Question: Talk about the condition:
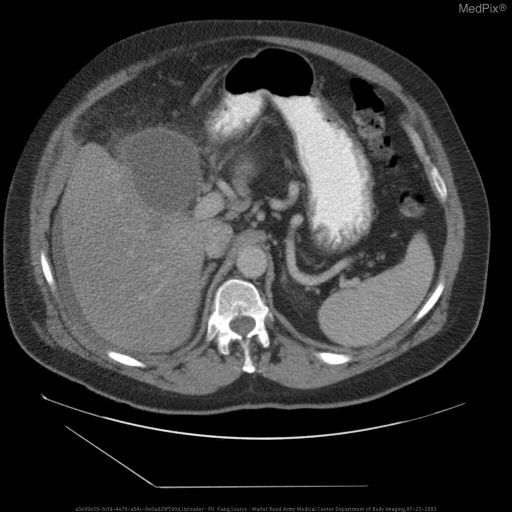
Answer: The disease is discussed as: Laparoscopic cholecystectomy (LC) has replaced open cholecystectomy for most routine treatment of gallbladder disease by cholecystectomy due to clear advantages associated with any laparoscopic procedures, namely shortened inpatient stays, smaller incisions yielding better cosmetic results and requiring smaller amounts of pain medication, better pulmonary toilet due to better pain control, and so on. (1, 2)  Early days of LC demonstrated a higher incidence of bile duct injuries and biliary leak, and initially this phenomenon was attributed to the "learning curve", but there is increasing evidence that the "learning curve" may not be entirely the reason why this is so. (2)

In the literature, biliary leaks after LC occur in approximately 1% of patients.  In a series of 64 patients with leaks addressed with endoscopic evaluation (ERCP), the vast majority of the leaks (50) were from the cystic duct.  Other places of biliary leaks were the ducts of Luschka (4), common bile duct (6), and common hepatic duct (4). (5)

Scintigraphic evaluation of patients with potential biliary leaks after LC has been clearly established in the literature (3, 4).  Other anatomic modalities such as US or CT can demonstrate a fluid collection, and a bile leak can be suggested from history, but it would be difficult to actually demonstrate a leak via purely anatomic studies alone.  Scintigraphic evaluation with an agent such as Tc99m-disofenin, as in this case, will clearly demonstrate whether or not the fluid collection is indeed a leakage of bile from the biliary system.

Treatment of biliary leaks in this setting can be done by percutaneous drainage, but the literature demonstrates increasing use of endoscopic evaluation, sphincterotomy, and possible stent placement.  The rationale is that by decreasing the resistance of the normal flow through the common bile duct and into the duodenum, the biliary leak will, in time, close itself.  Percutaneous drainage may be appropriate for patients with possible infection of the bile collection within the peritoneal cavity, which was suspected in this case. (1, 2, 5)